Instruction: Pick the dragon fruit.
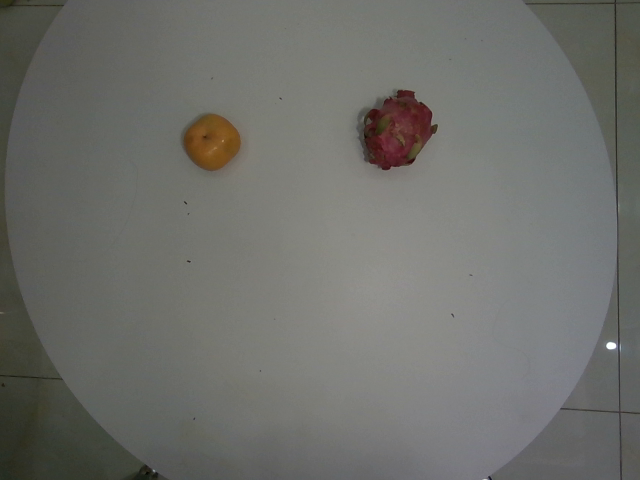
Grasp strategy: vertical